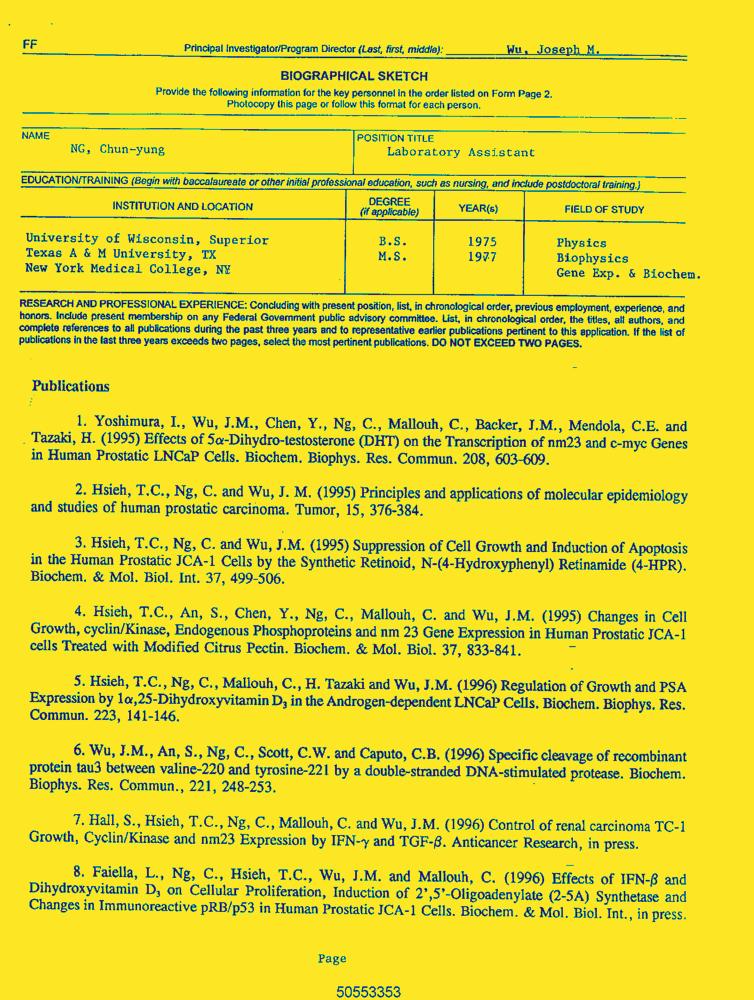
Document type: Resume-Doc